Question: What appears to be the issue?
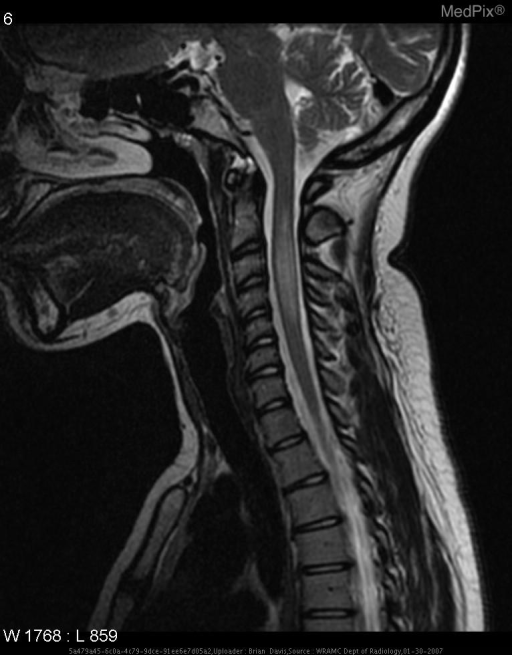
Answer: The findings suggest The cervical spine demonstrates T2 hyperintensity within the cord at C3 and C4 with mild expansion of the cord.

Enhancement in the right side of the brain and enhancement adjacent to the posterior horn of the left lateral ventricle are well visualized on axial T1 post gadolinium MRI.

These high signal lesions are consistent with demylination.. T2 hyperintensity within the cord at C3 and C4 with mild expansion of the cord.. The patient might have a history of 21 y.o. woman with 5-7d h/o cervical neck pain associated intermittent shooting and tingling pains in both arms (L>R).
Negative Medical history, Family history, or Social History.  No medications..